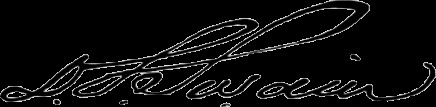
Signature of: david lowry swain